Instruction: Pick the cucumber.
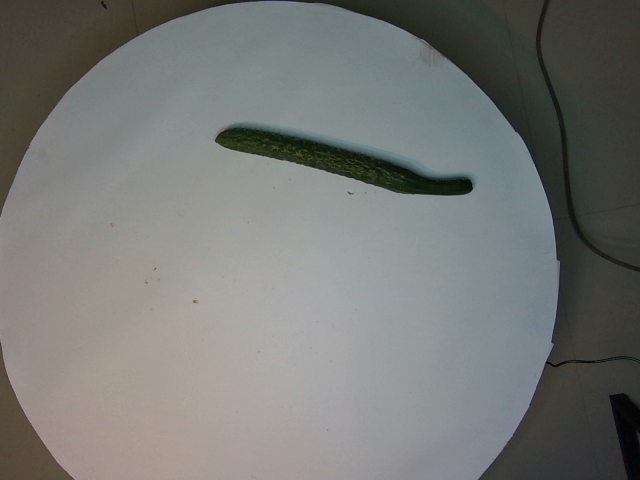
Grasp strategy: vertical